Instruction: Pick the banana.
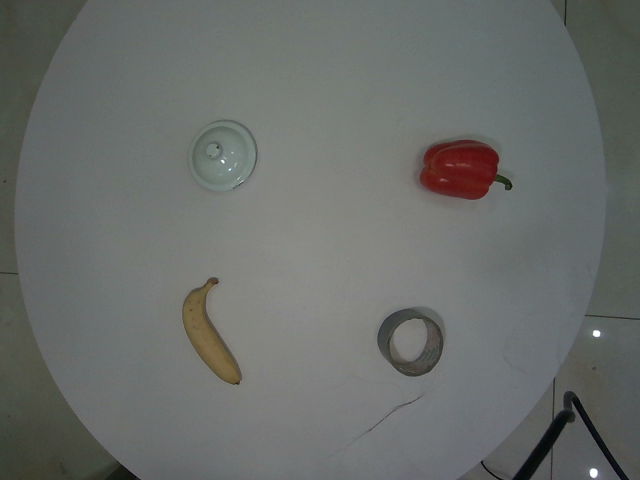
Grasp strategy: vertical